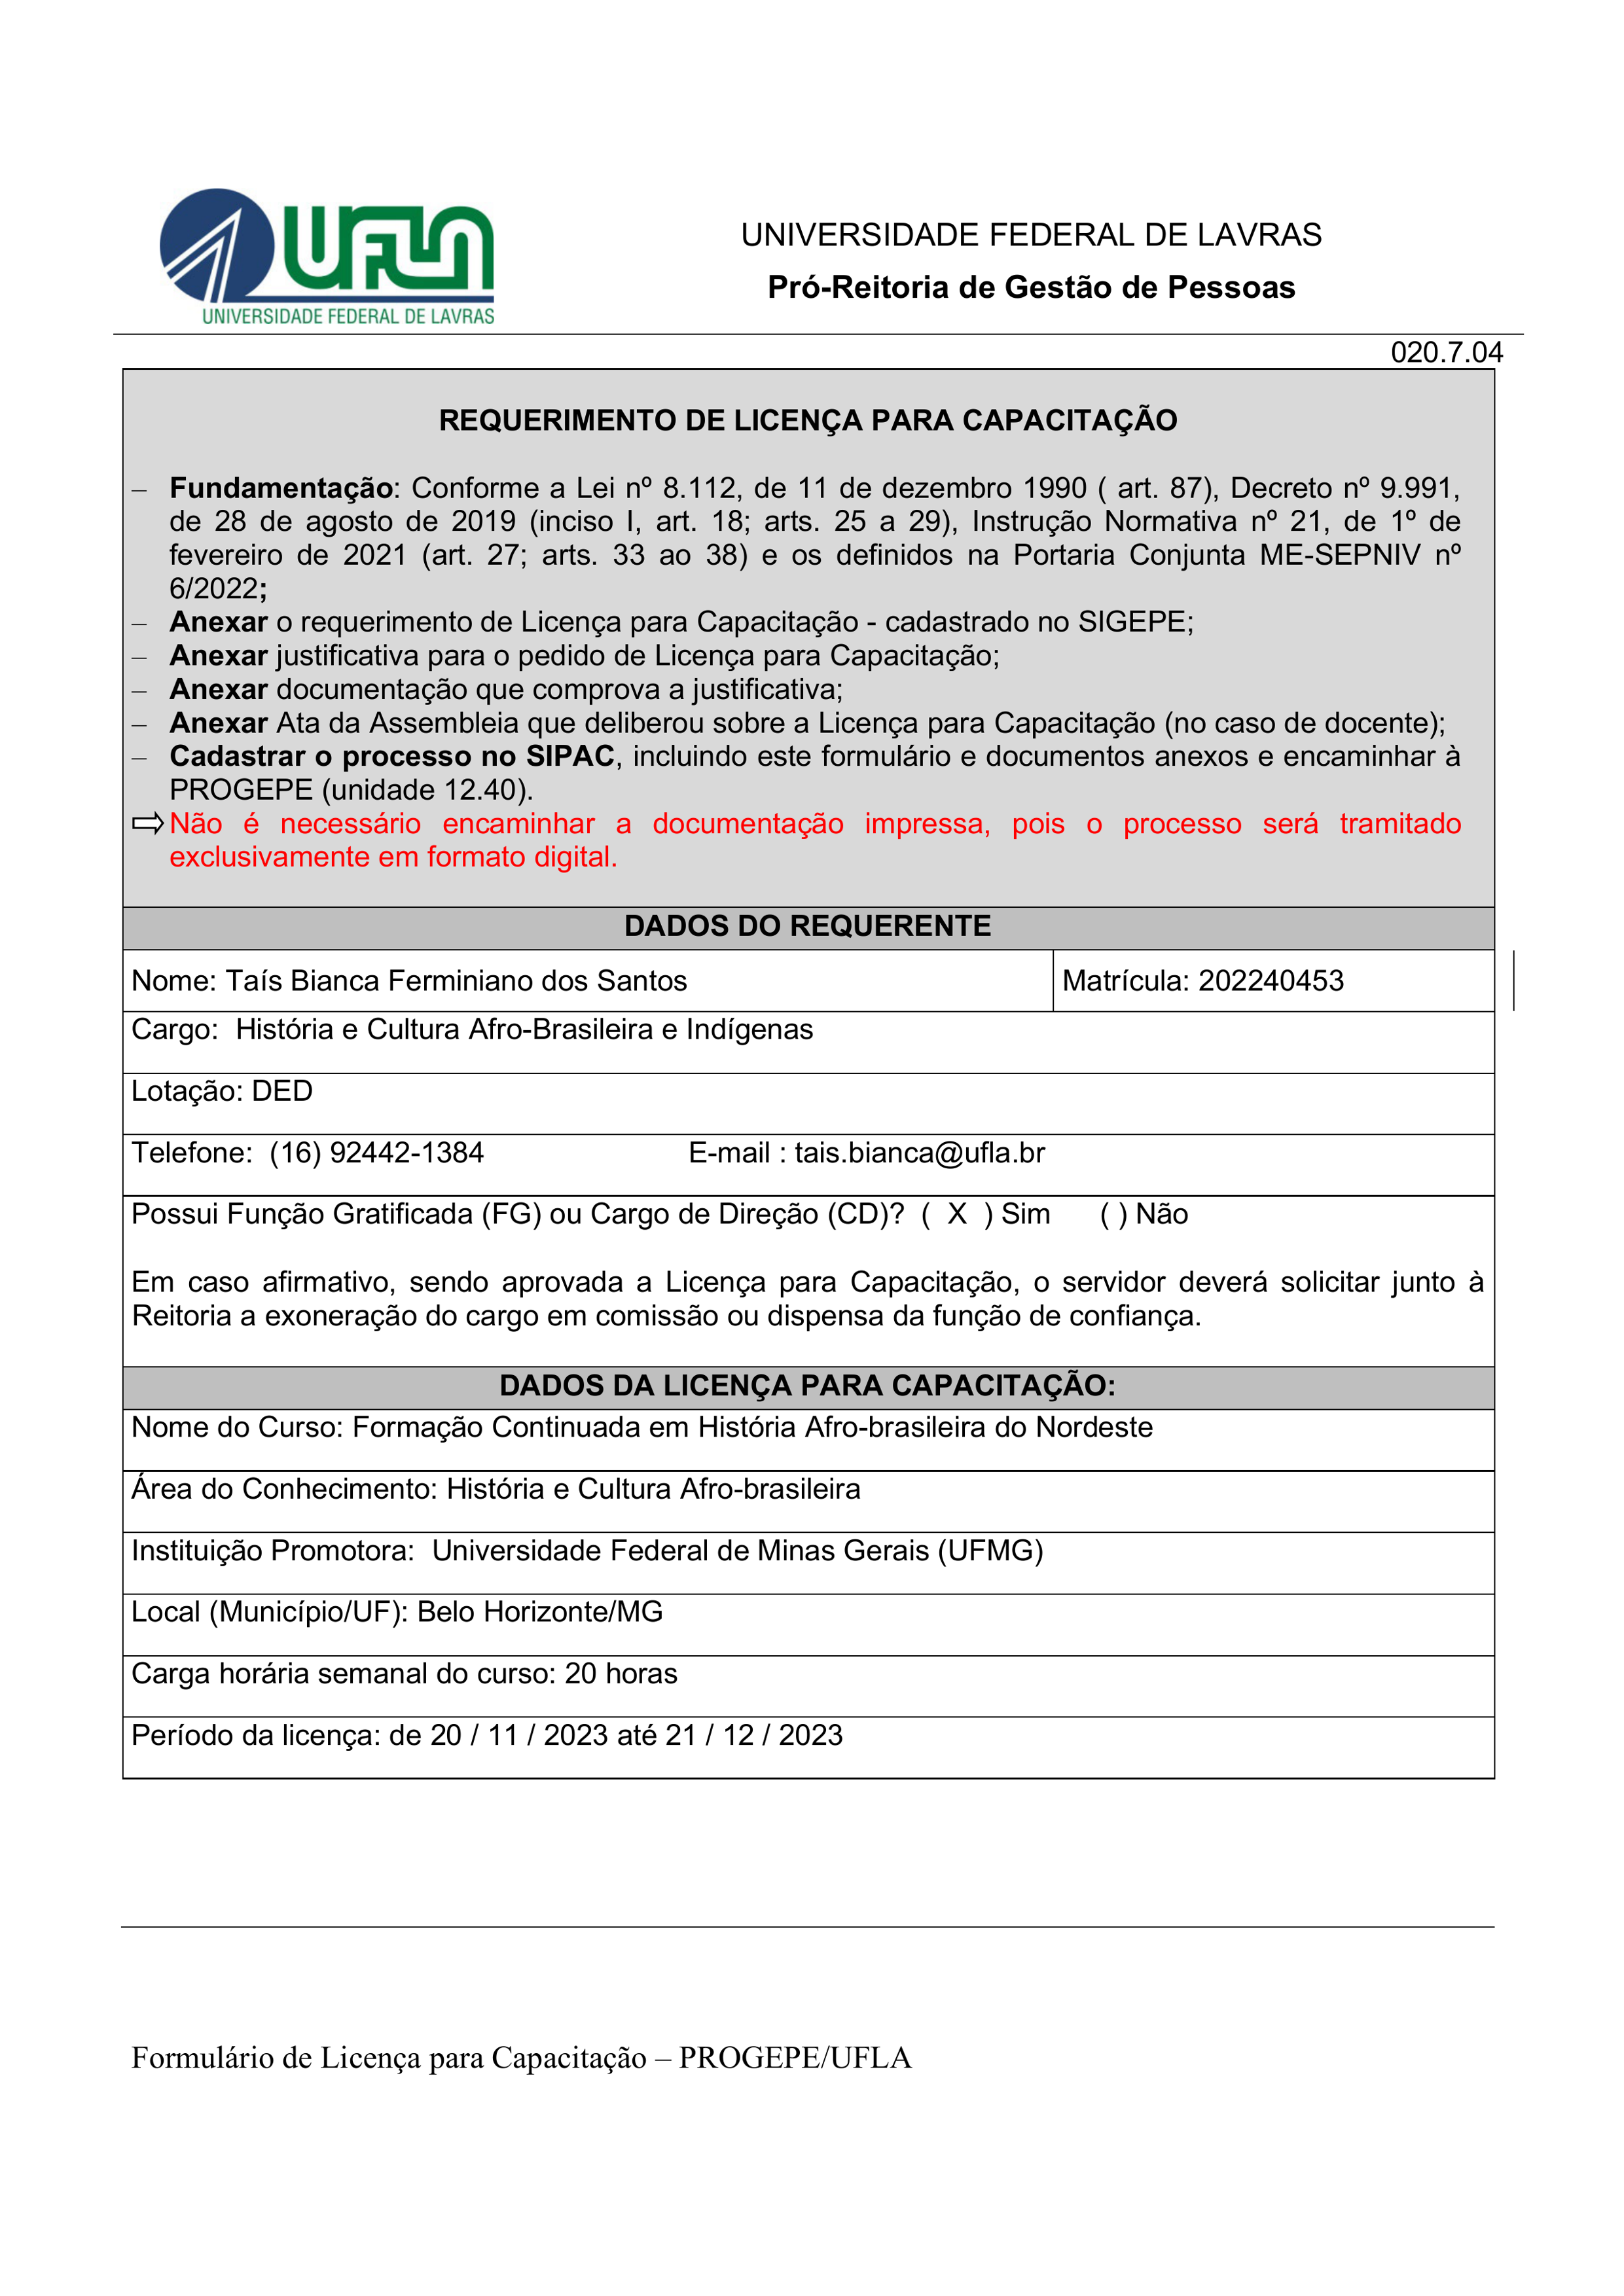
UFLA
UNIVERSIDADE FEDERAL DE LAVRAS
Pró-Reitoria de Gestão de Pessoas
UNIVERSIDADE FEDERAL DE LAVRAS
020.7.04
REQUERIMENTO DE LICENÇA PARA CAPACITAÇÃO
— Fundamentação: Conforme a Lei nº 8.112, de 11 de dezembro 1990 ( art. 87), Decreto nº 9.991, de 28 de agosto de 2019 (inciso I, art. 18; arts. 25 a 29), Instrução Normativa nº 21, de 1º de fevereiro de 2021 (art. 27; arts. 33 ao 38) e os definidos na Portaria Conjunta ME-SEPNIV nº 6/2022;
— Anexar o requerimento de Licença para Capacitação - cadastrado no SIGEPE;
— Anexar justificativa para o pedido de Licença para Capacitação;
— Anexar documentação que comprova a justificativa;
— Anexar Ata da Assembleia que deliberou sobre a Licença para Capacitação (no caso de docente);
— Cadastrar o processo no SIPAC, incluindo este formulário e documentos anexos e encaminhar à PROGEPE (unidade 12.40).
Não é necessario encaminhar a documentação impressa, pois o processo será tramitado exclusivamente em formato digital.
DADOS DO REQUERENTE
Nome:
Taís Bianca Ferminiano dos Santos
Matrícula:
202240453
Cargo:
História e Cultura Afro-Brasileira e Indígenas
Lotação:
DED
Telefone:
(16) 92442-1384
E-mail :
tais.bianca@ufla.br
Possui Função Gratificada (FG) ou Cargo de Direção (CD)?
() Não
Sim
(X)
Em caso afirmativo, sendo aprovada a Licença para Capacitação, o servidor deverá solicitar junto à Reitoria a exoneração do cargo em comissão ou dispensa da função de confiança.
DADOS DA LICENÇA PARA CAPACITAÇÃO:
Nome do Curso:
Formação Continuada em História Afro-brasileira do Nordeste
Área do Conhecimento:
História e Cultura Afro-brasileira
Instituição Promotora:
Universidade Federal de Minas Gerais (UFMG)
Local (Município/UF):
Belo Horizonte/MG
Carga horária semanal do curso:
20 horas
Período da licença:
de 20/11/2023 até 21/12/2023
Formulário de Licença para Capacitação — PROGEPE/UFLA